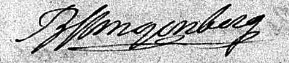
Signature of: berend slingenberg